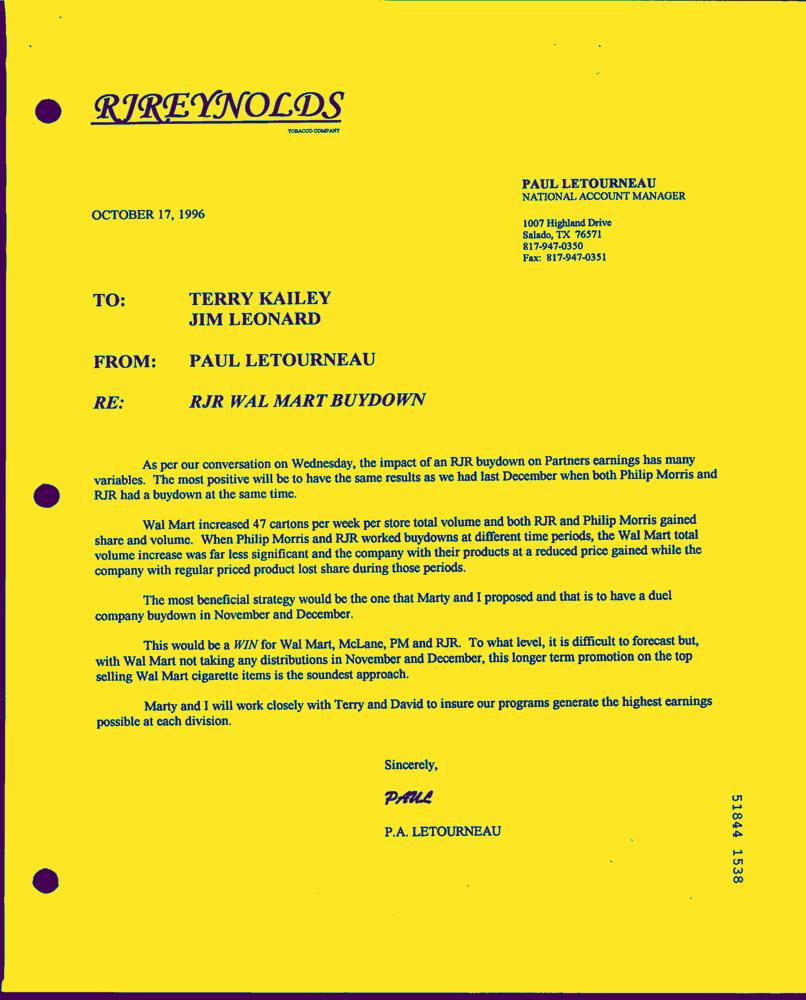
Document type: Letter-Doc